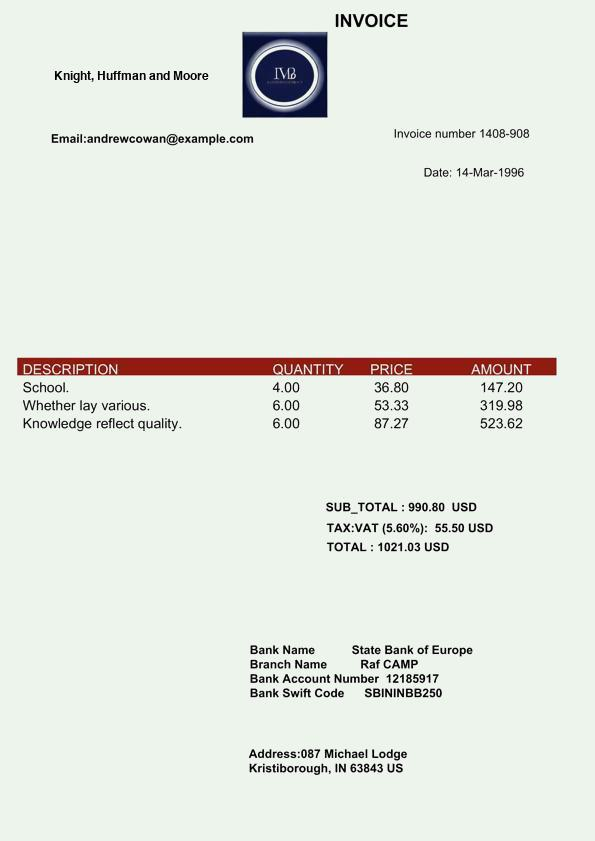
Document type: Invoice